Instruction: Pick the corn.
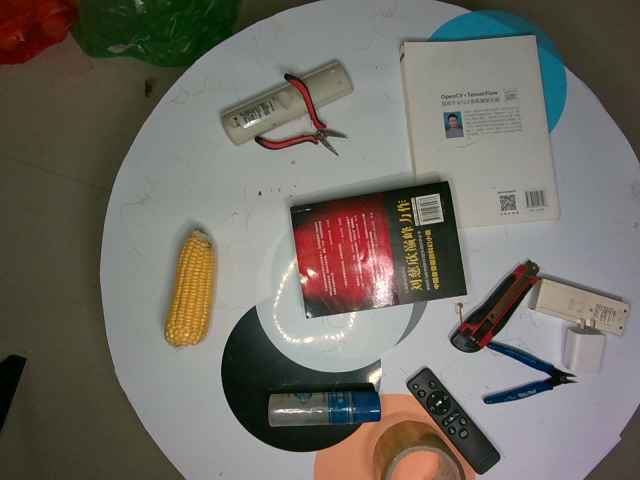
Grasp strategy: vertical